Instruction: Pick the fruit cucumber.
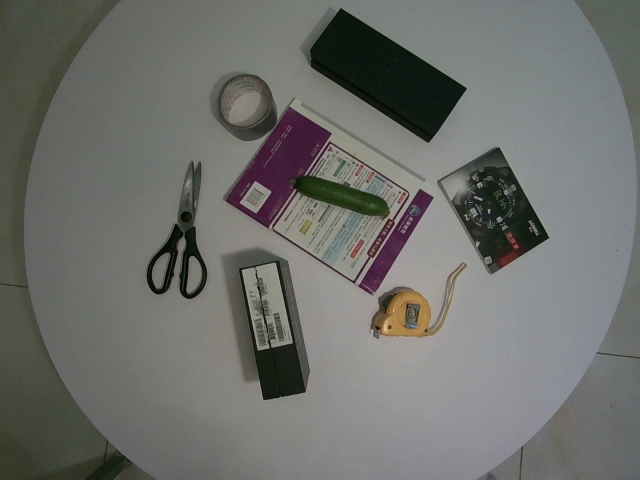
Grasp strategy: vertical